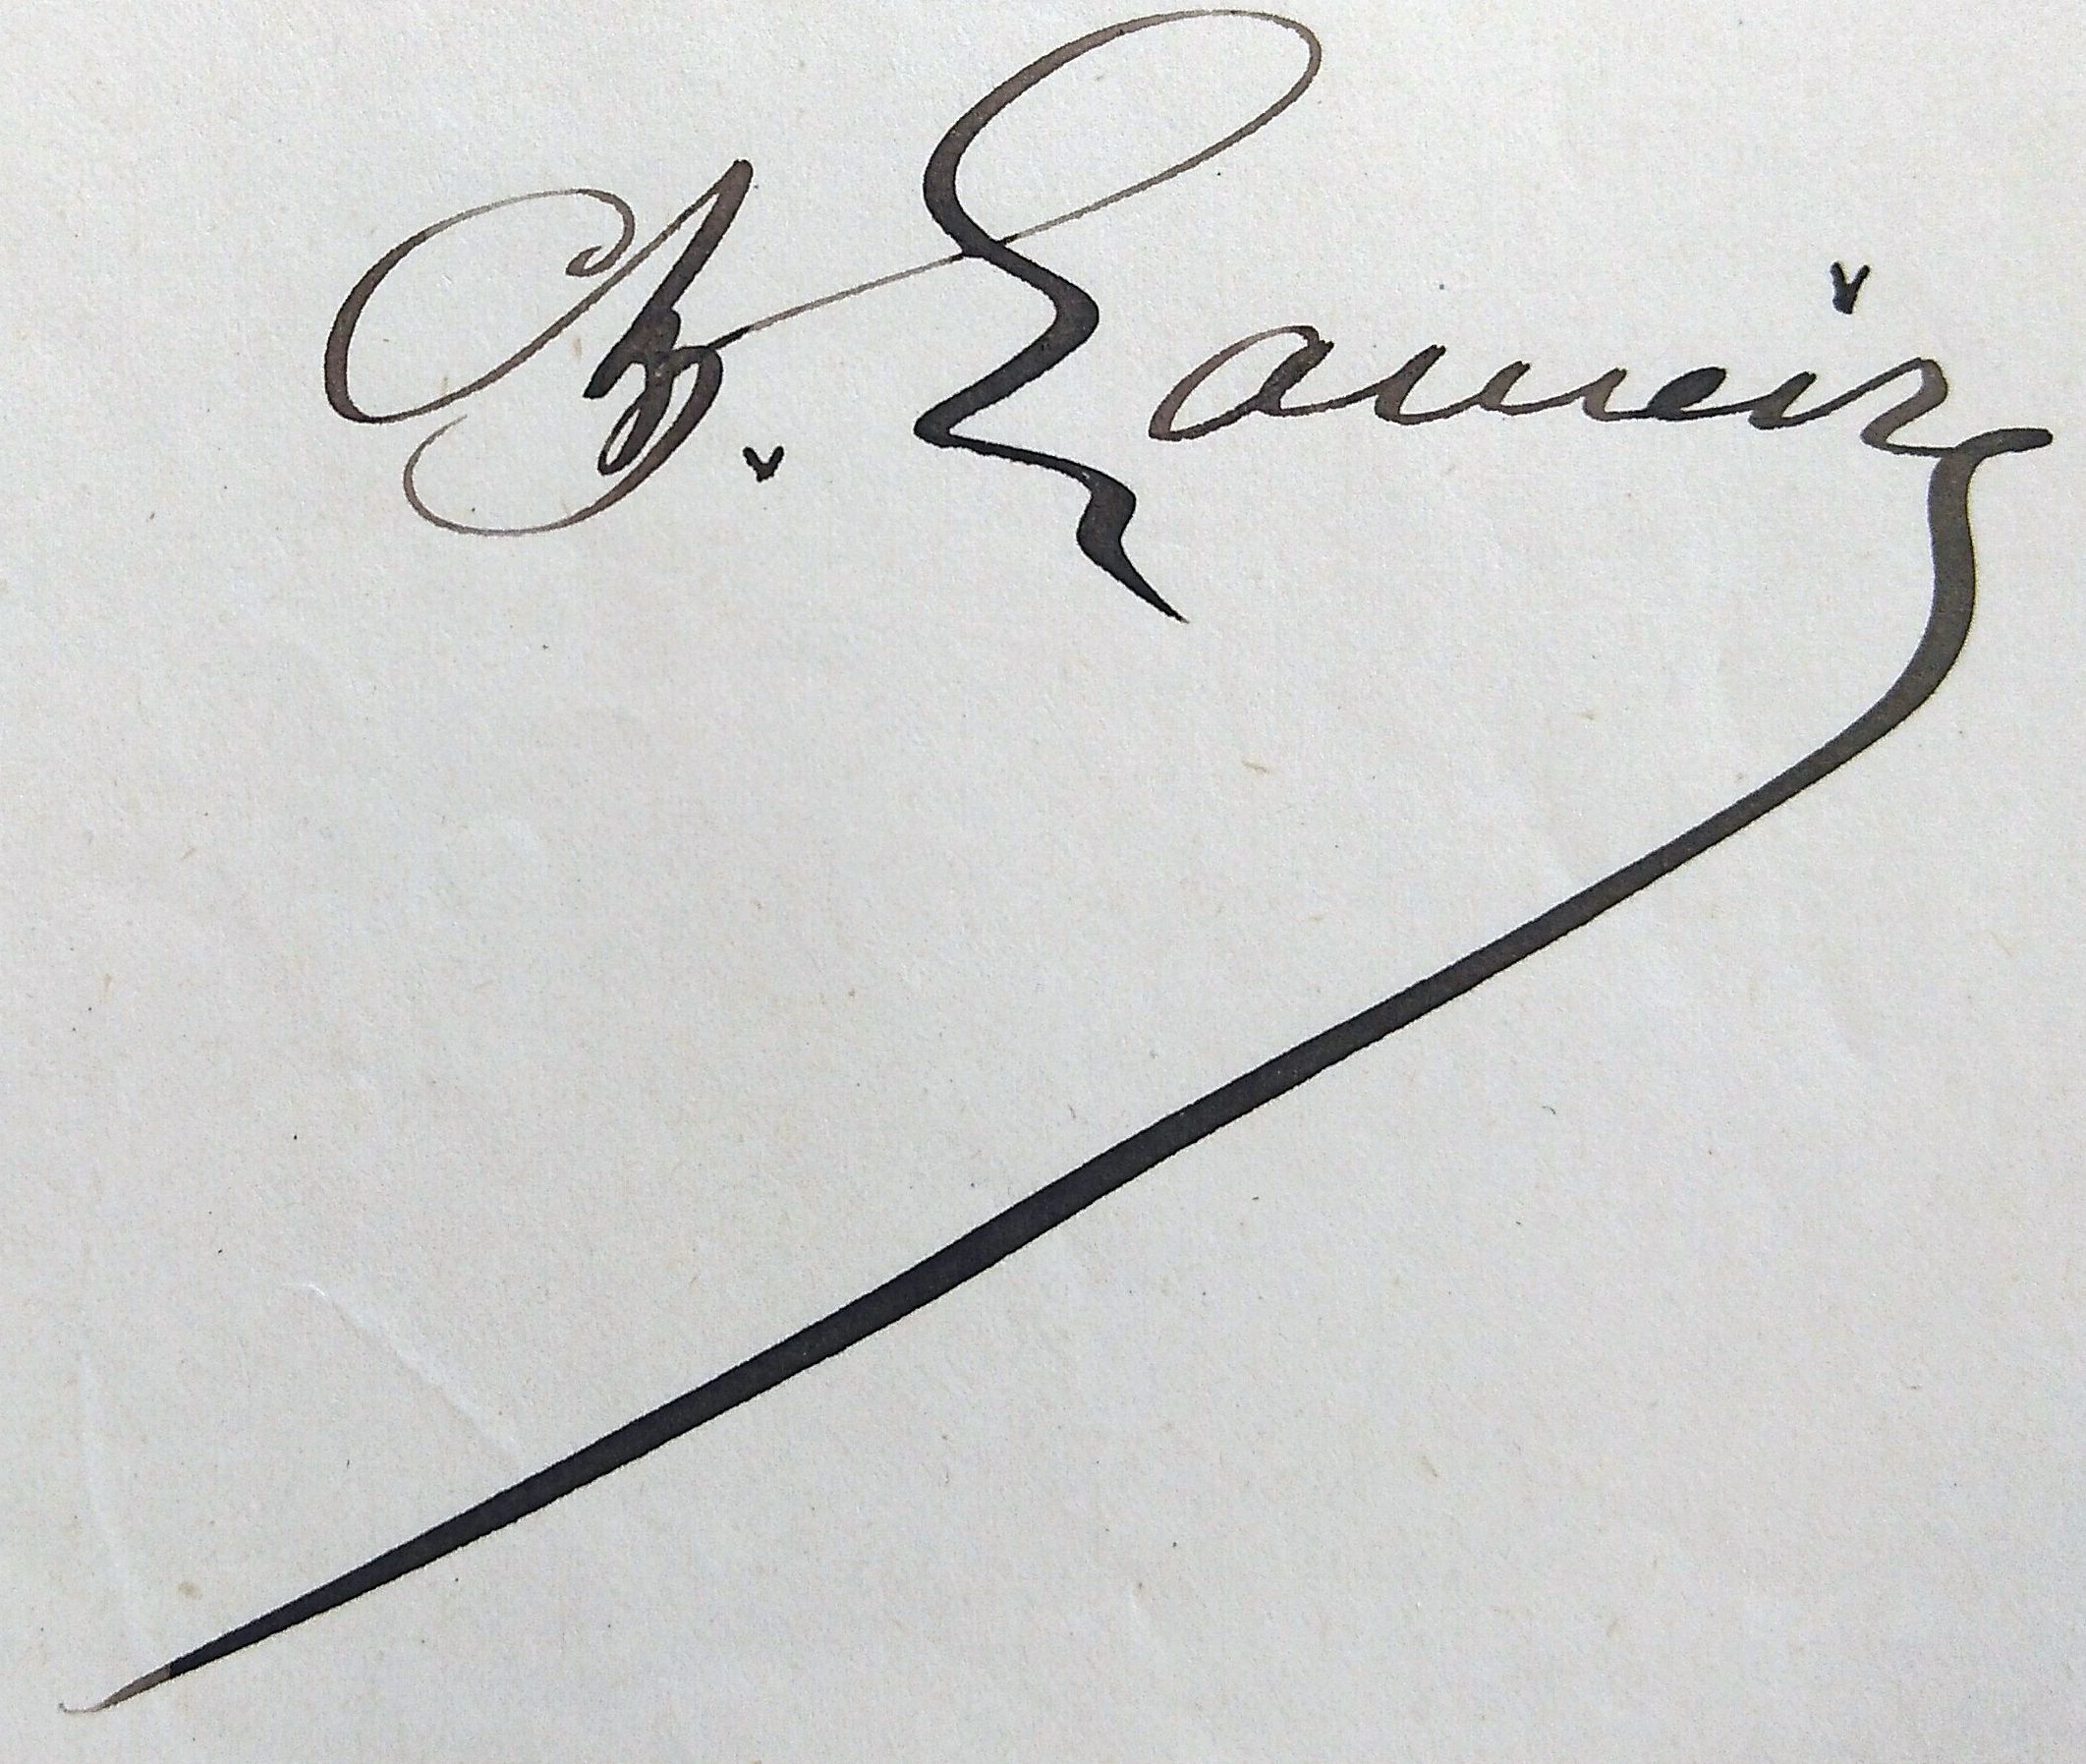
Signature of: charles lameire